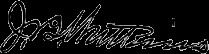
Signature of: jabez bunting watkins